Question: Which state is mentioned in the document?
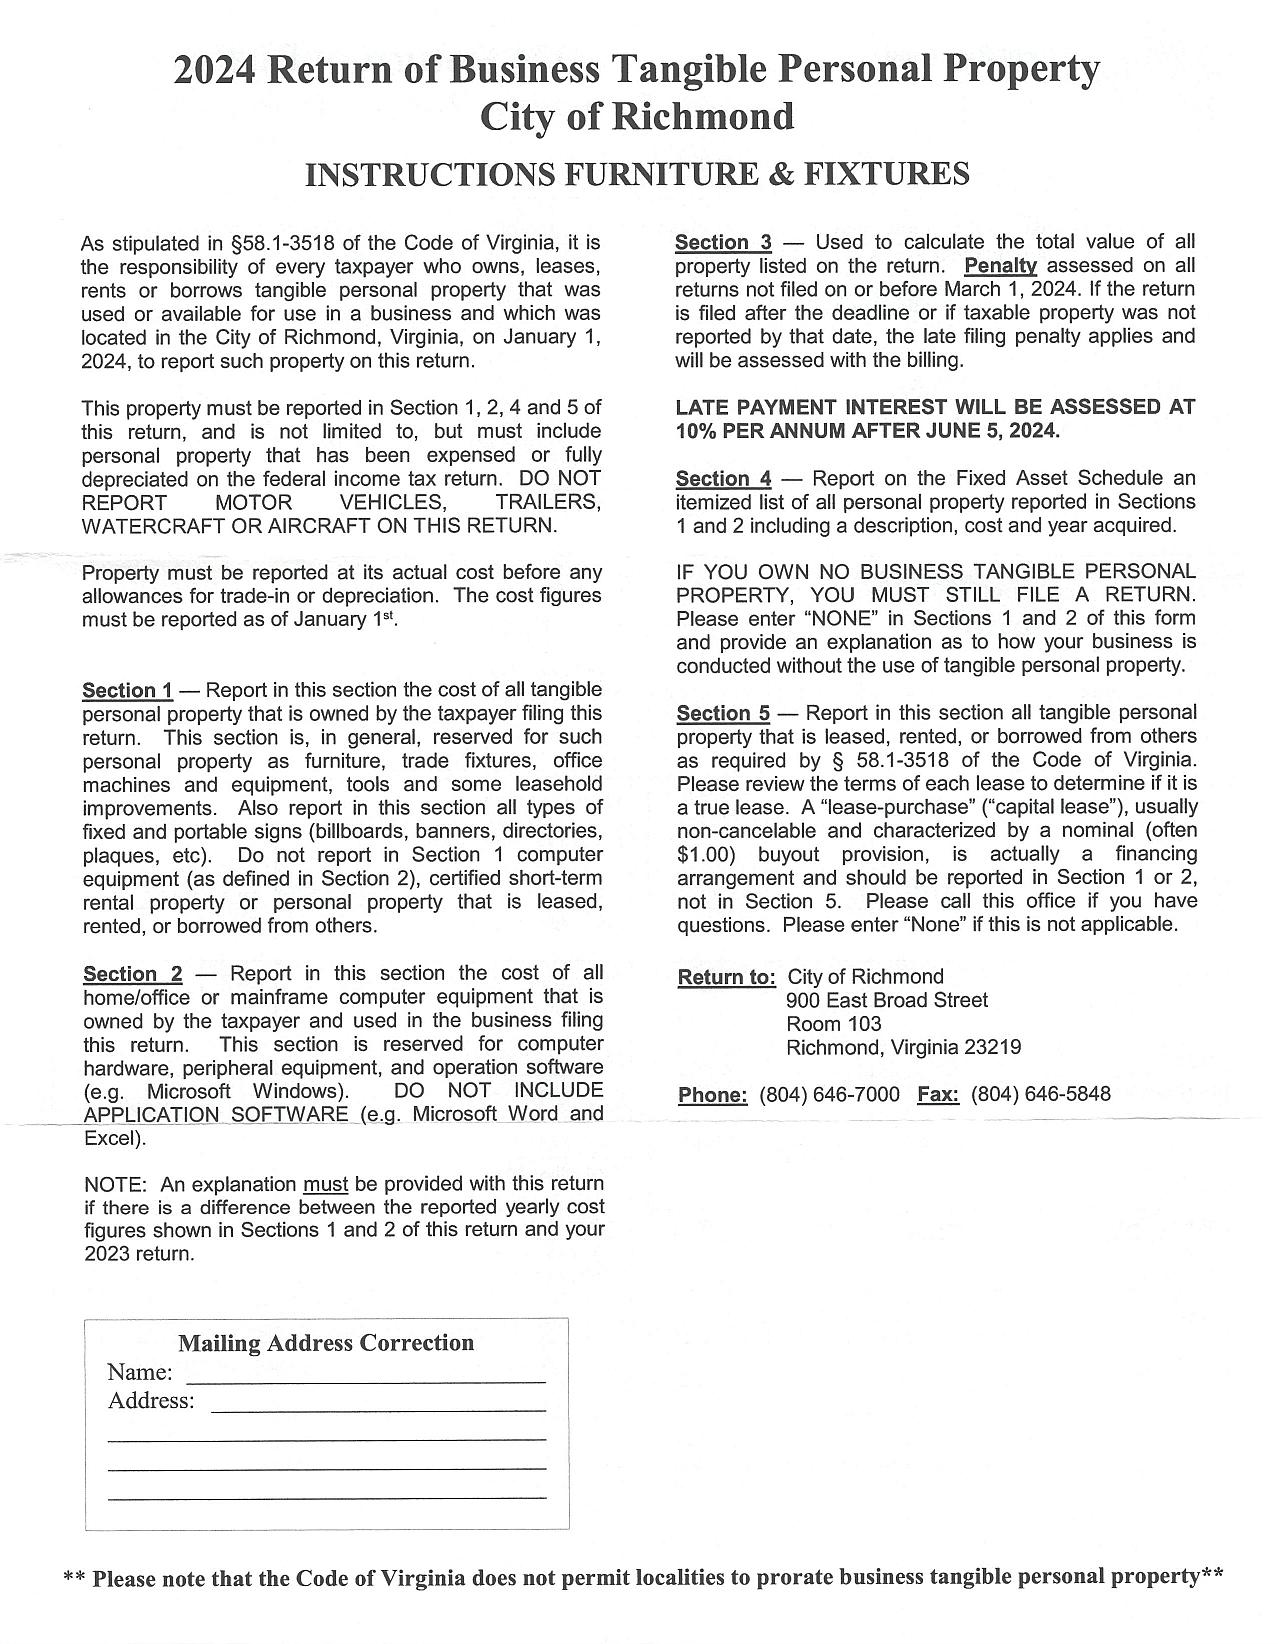
Answer: "Virginia"